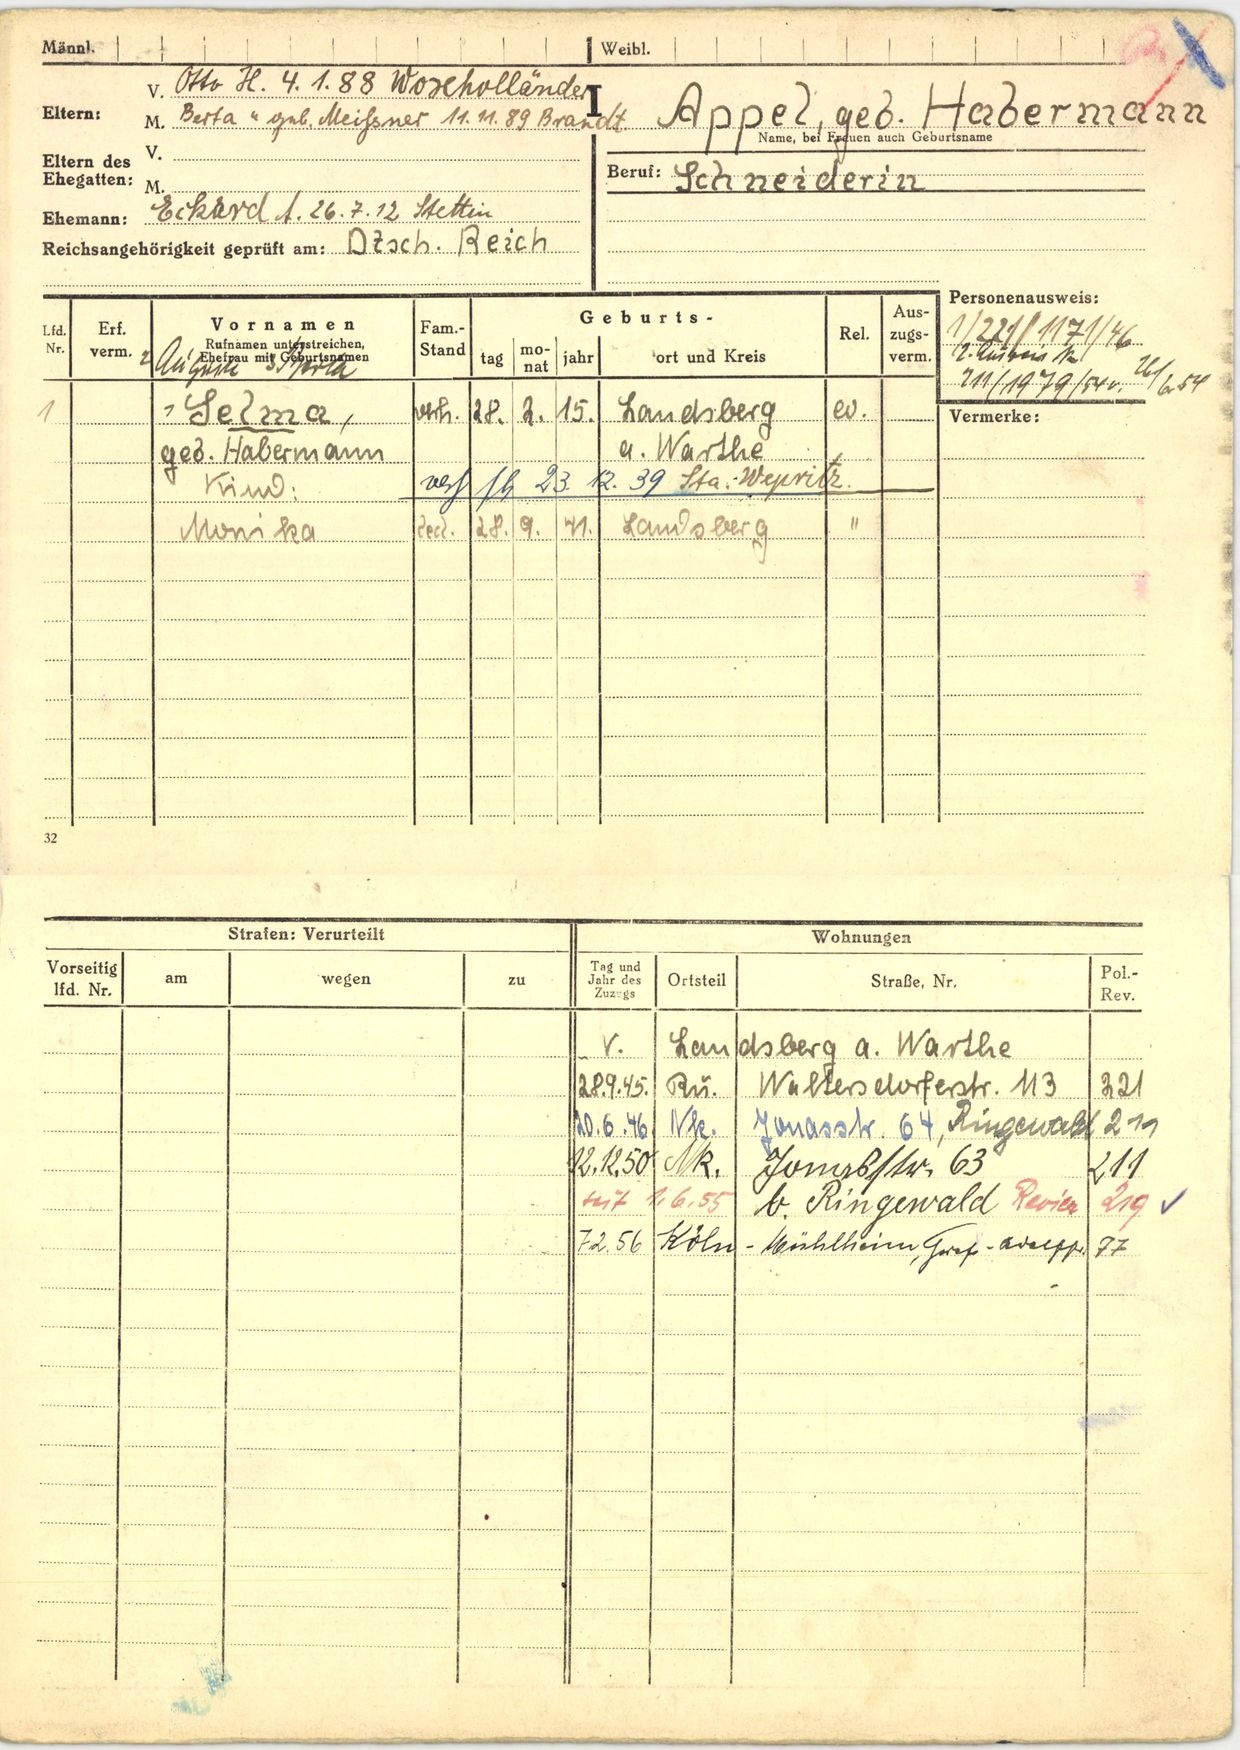
Appel, geb. Habermann